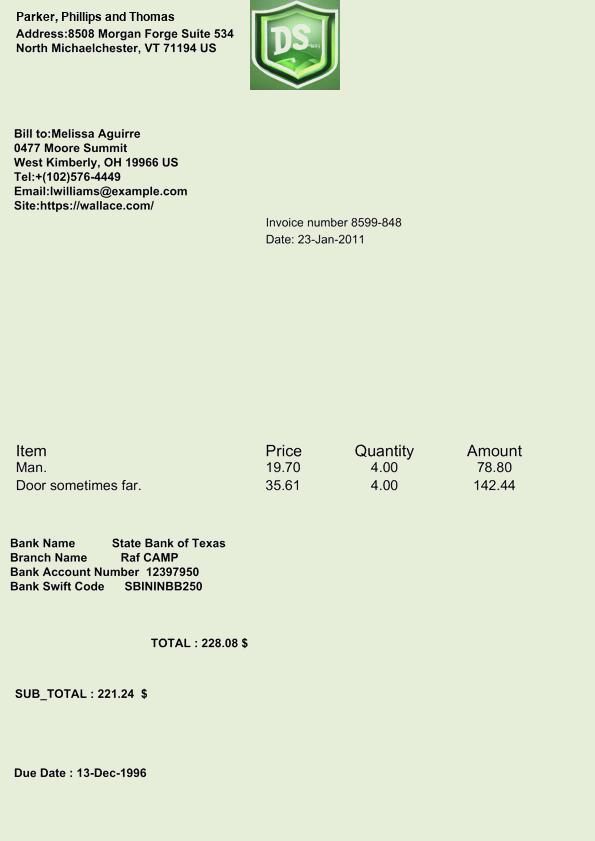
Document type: Invoice